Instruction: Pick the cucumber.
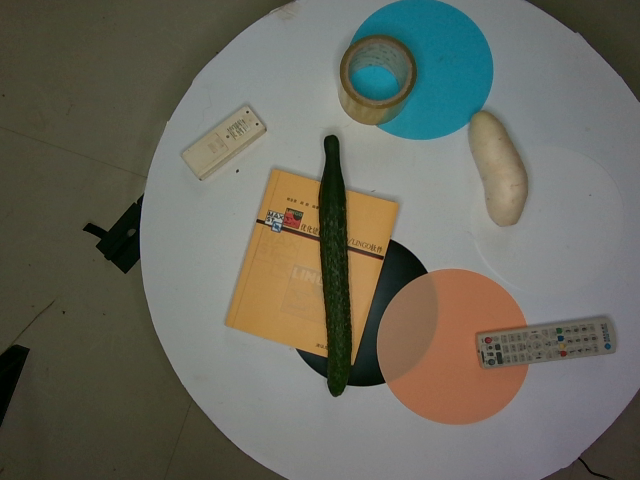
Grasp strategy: vertical